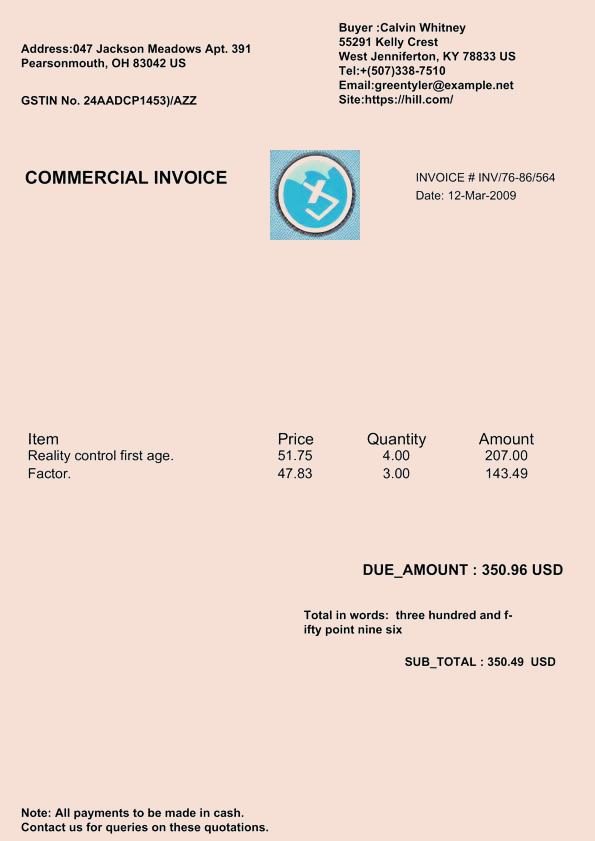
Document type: Invoice